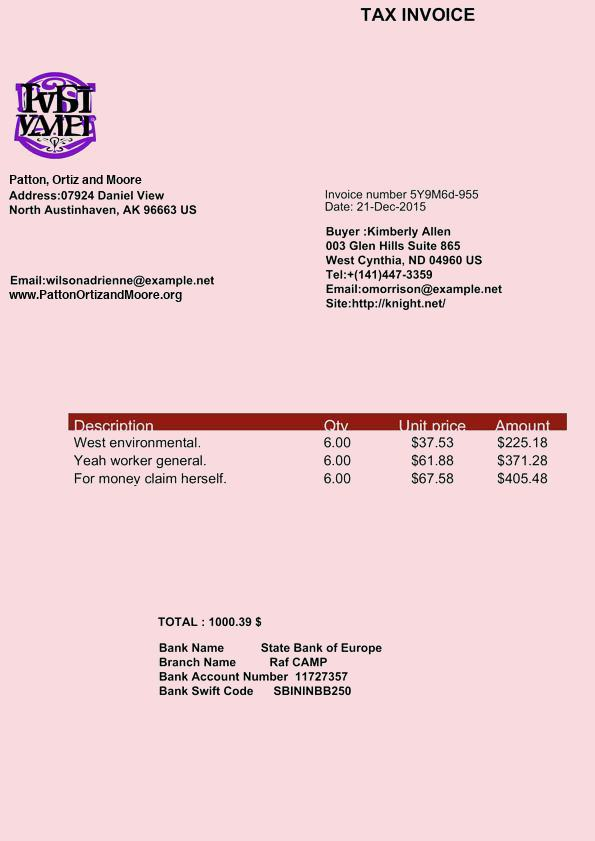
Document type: Invoice